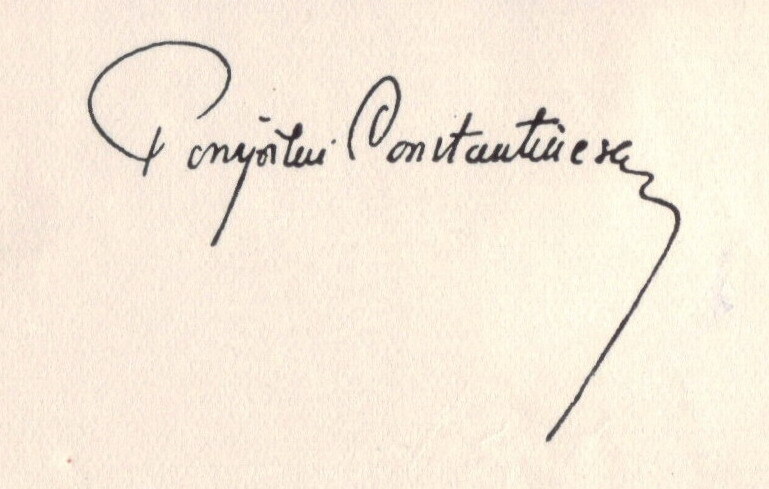
Signature of: pompiliu constantinescu